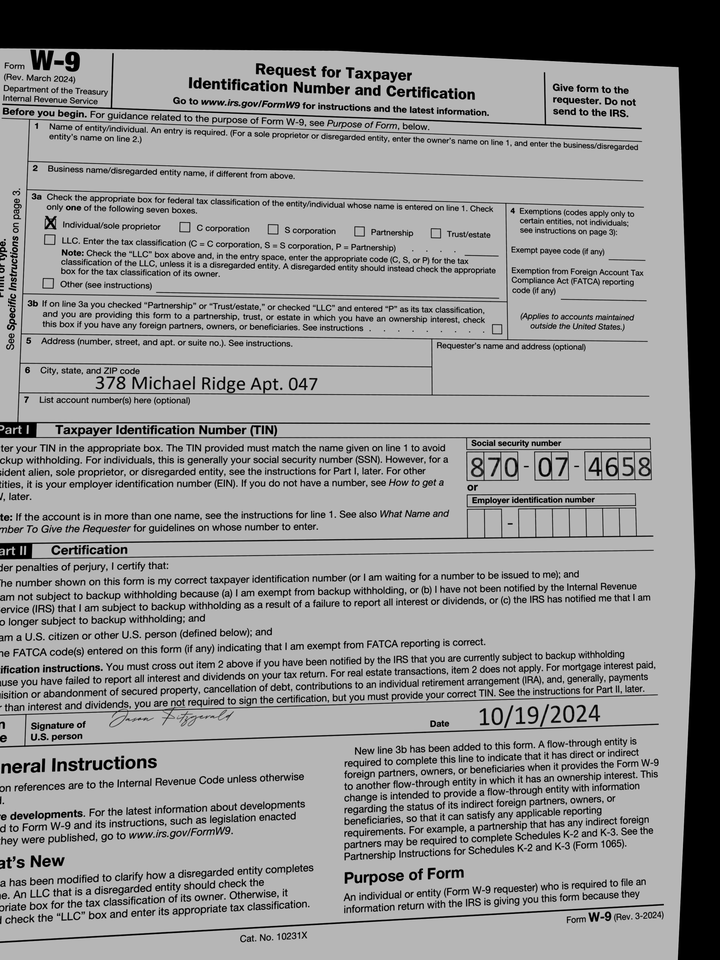
adr1: 378 Michael Ridge Apt. 047
cbx: yes
ssn: 870074658
sdt: 10/19/2024